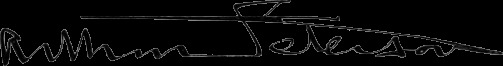
Signature of: arthur peterson